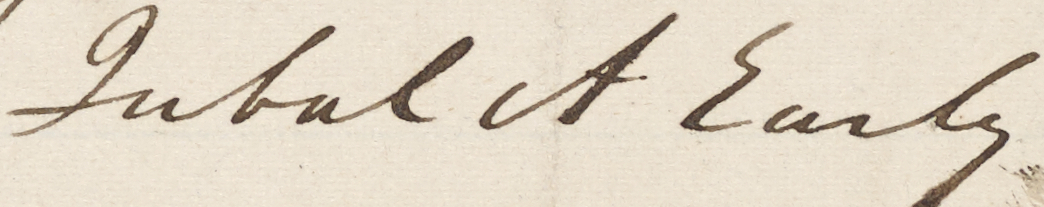
Signature of: jubal early